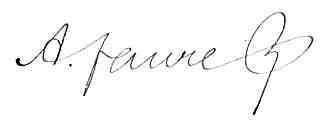
Signature of: alphonse faure